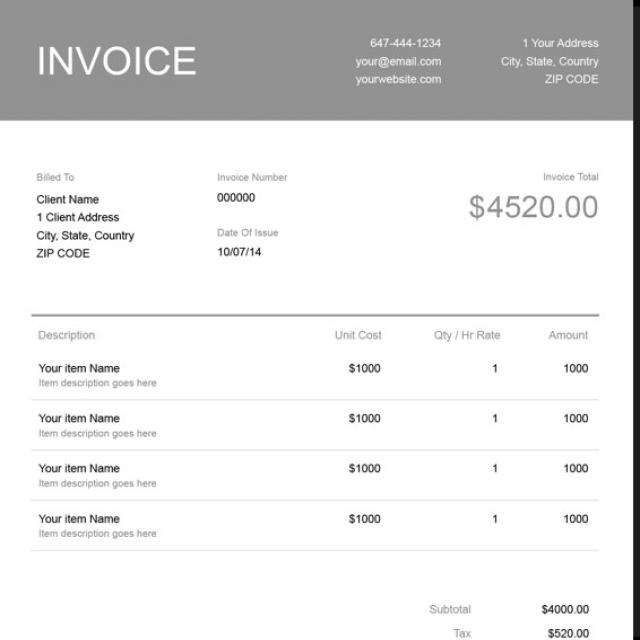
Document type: Invoice